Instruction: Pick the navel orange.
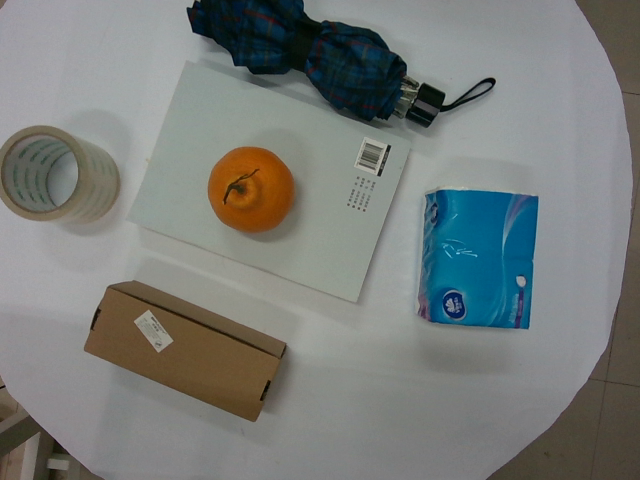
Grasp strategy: vertical